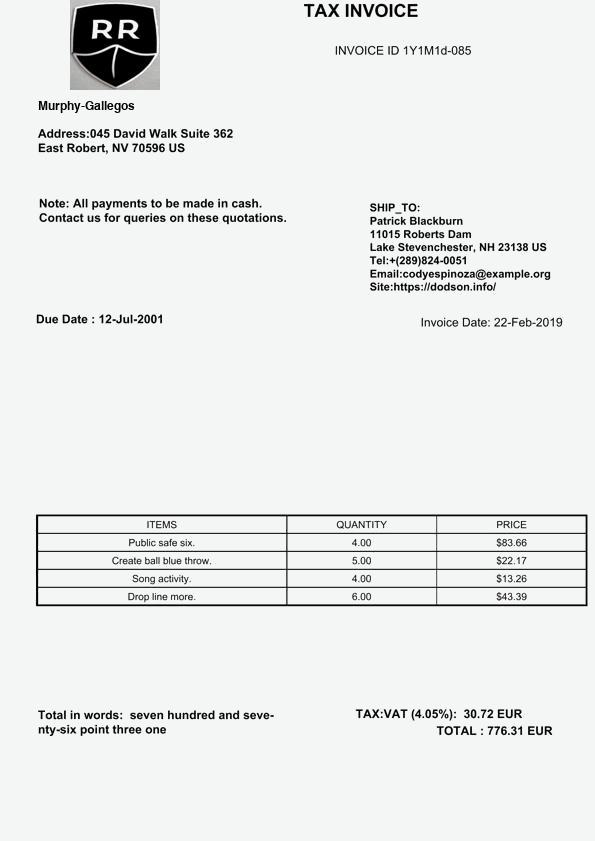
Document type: Invoice